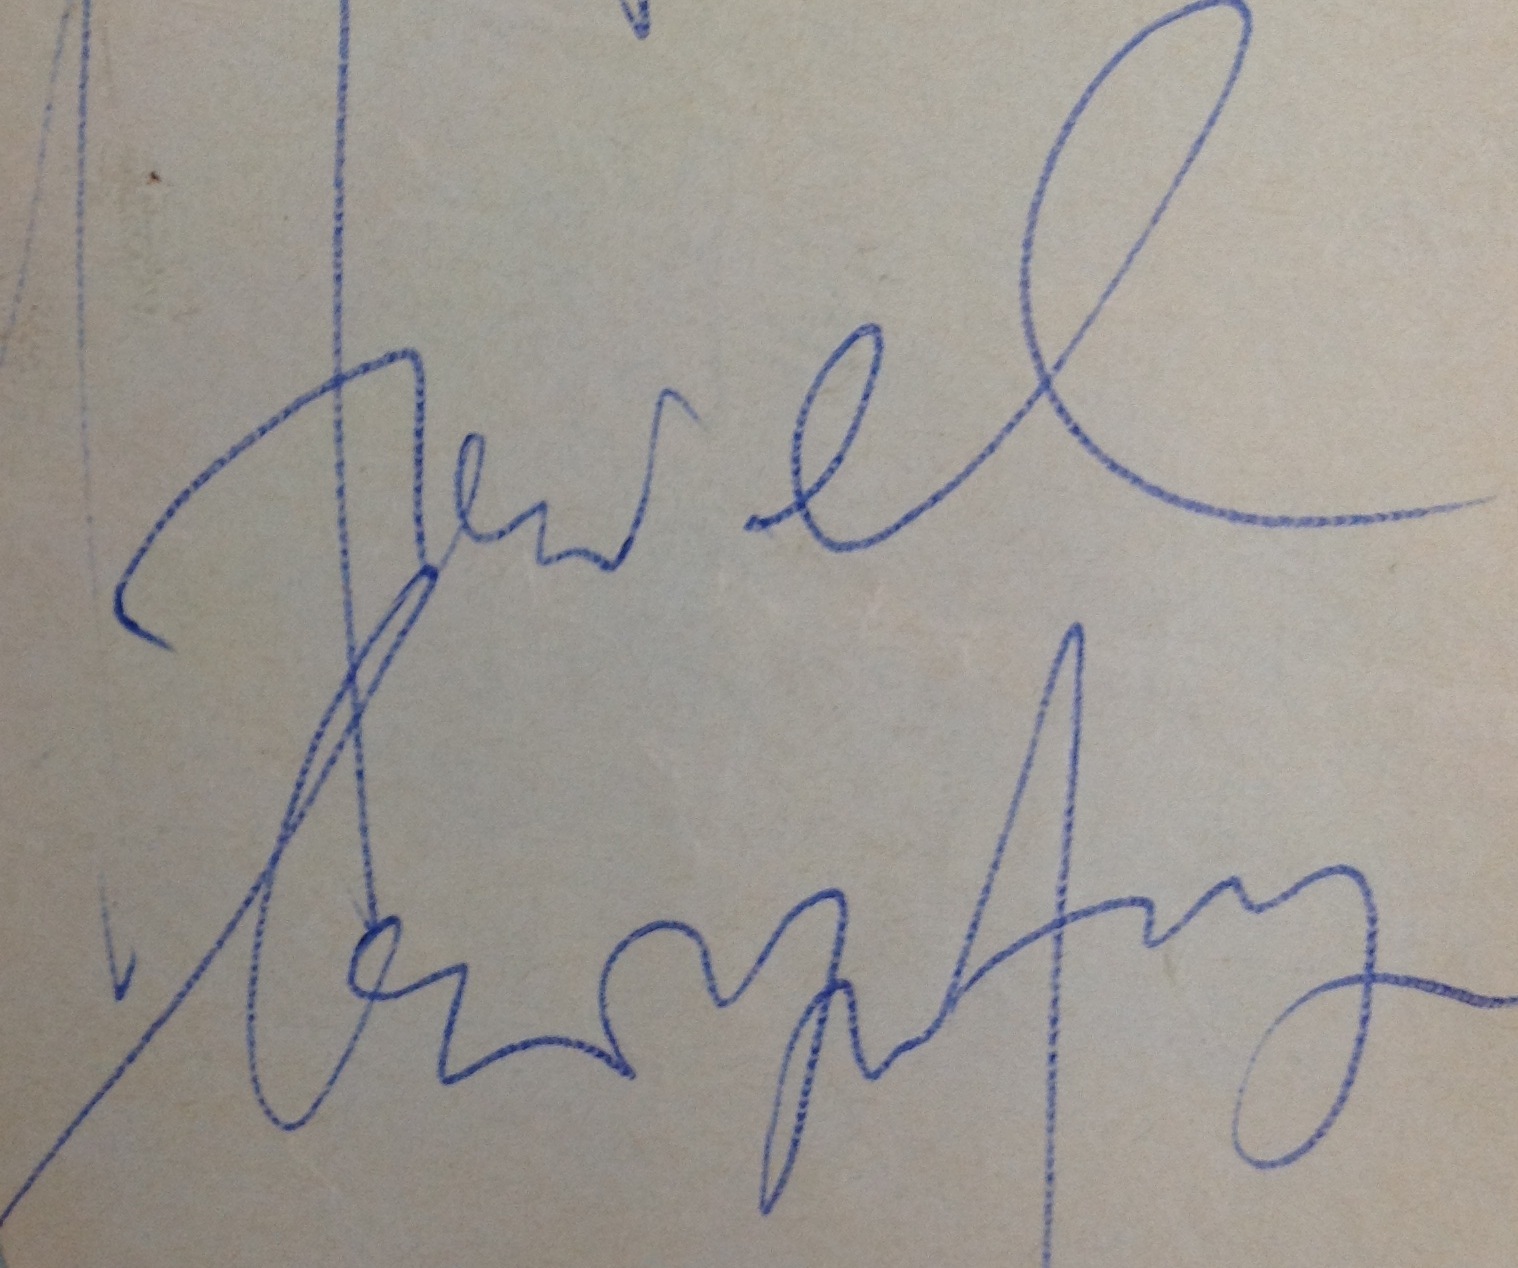
Signature of: hywel gwynfryn